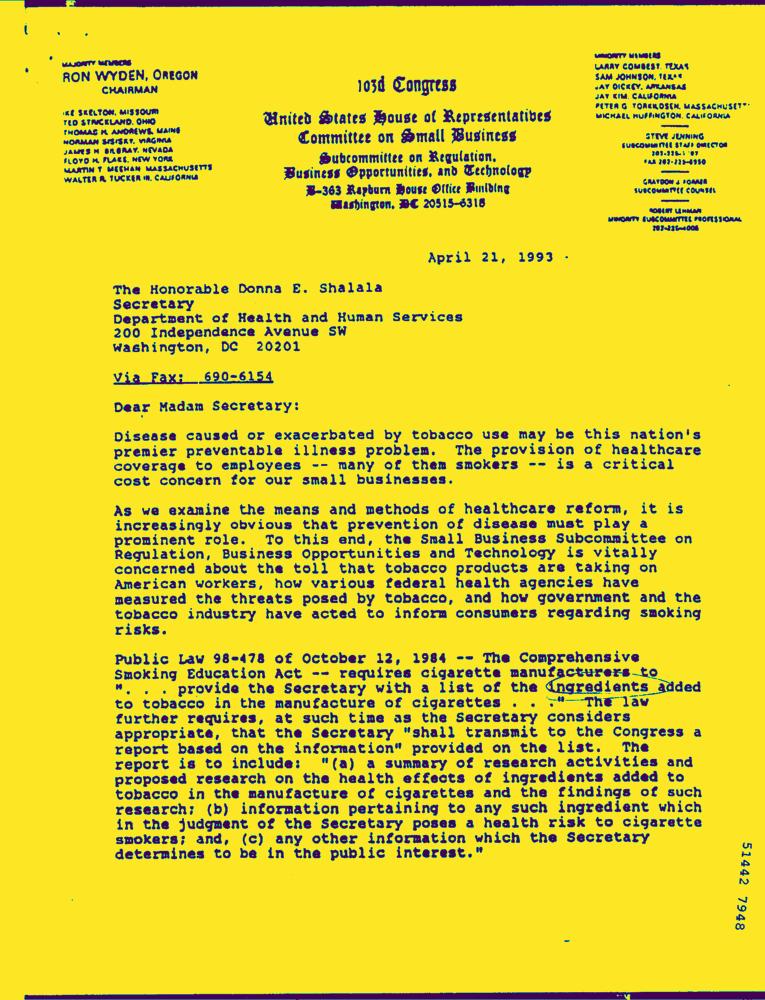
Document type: Letter-Doc